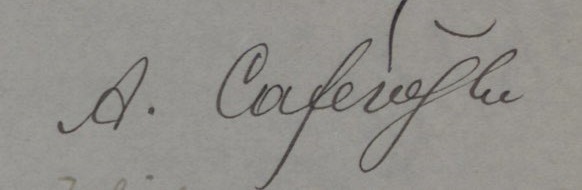
Signature of: ahmet caferoğlu